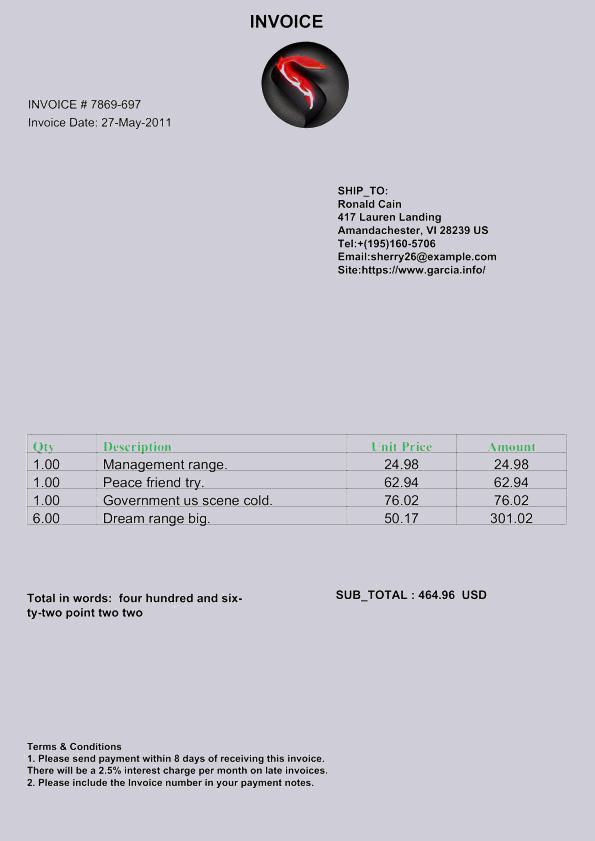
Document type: Invoice